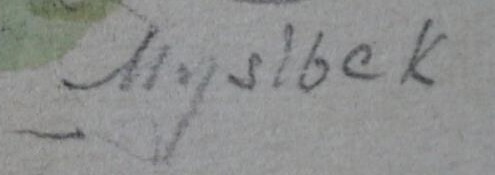
Signature of: karel myslbek